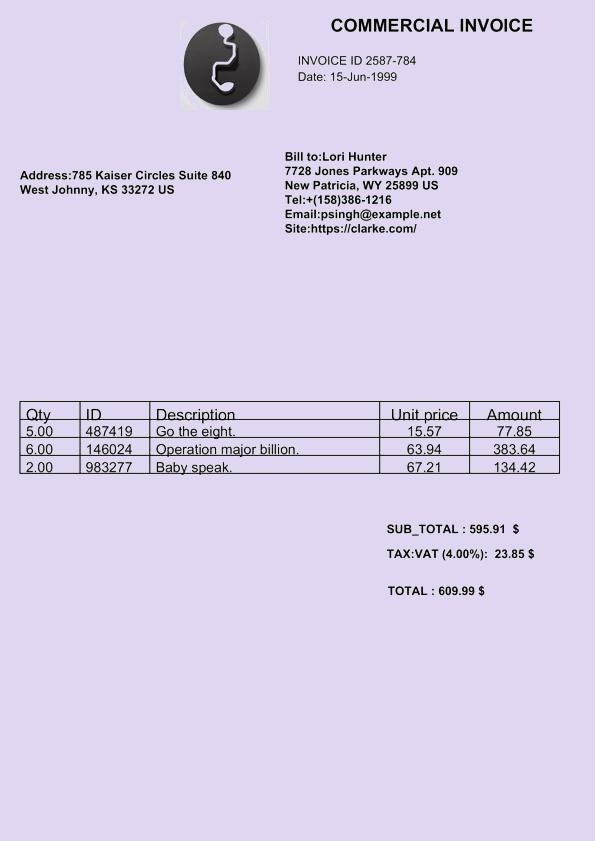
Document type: Invoice